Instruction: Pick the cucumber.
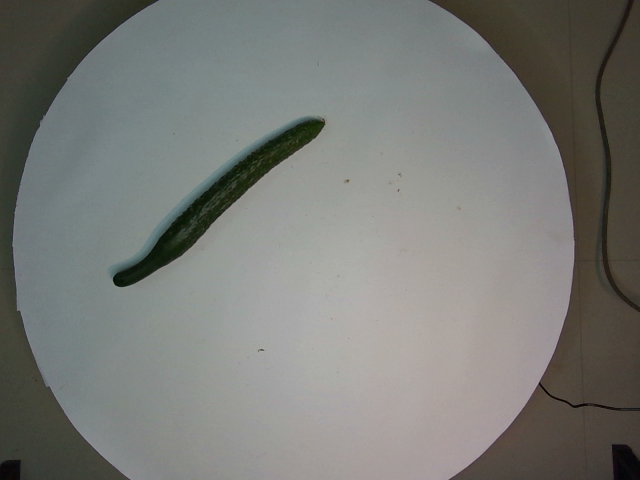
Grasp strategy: vertical